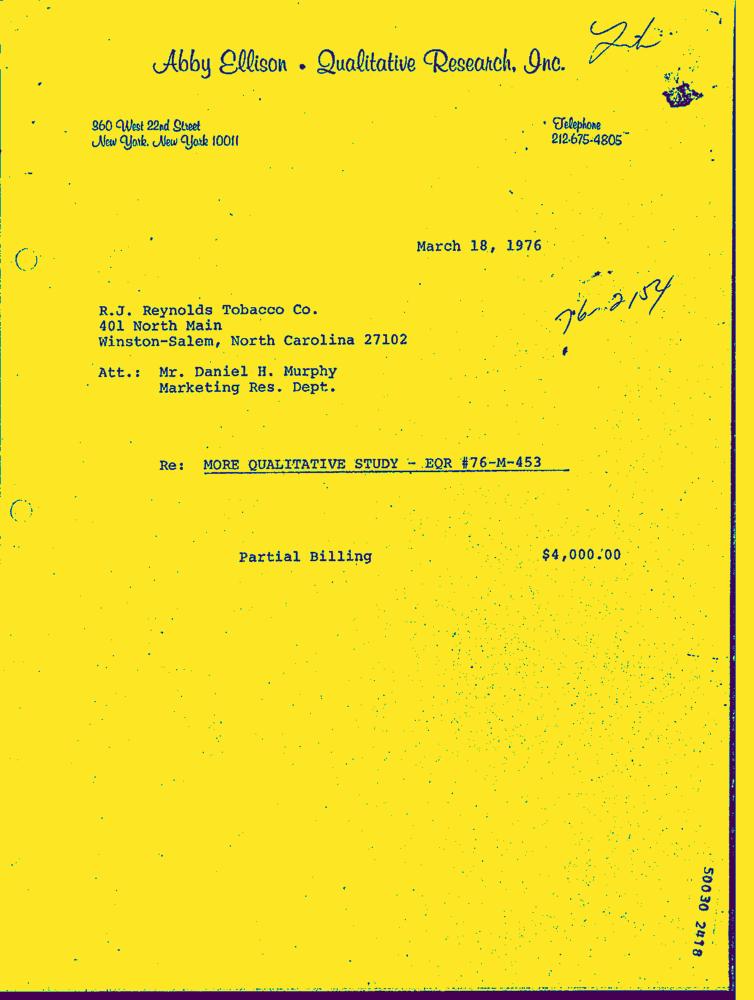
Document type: Invoice-Doc